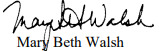
Signature of: mary beth walsh